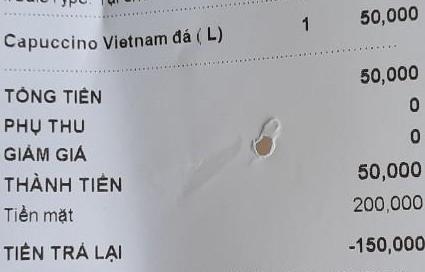
Capuccino Vietnam đá ( L) 1 50,000
TỔNG TIỀN 50,000
PHỤ THU 0
GIẢM GIÁ 0
THÀNH TIỀN 50,000
Tiền mặt 200,000
TIỀN TRẢ LẠI -150,000